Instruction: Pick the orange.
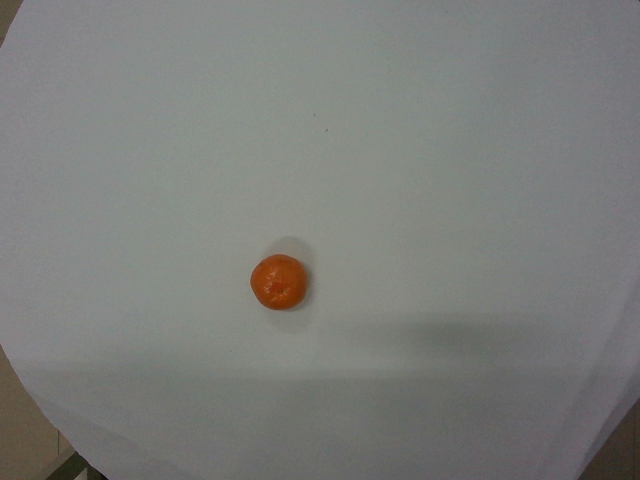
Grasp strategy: vertical